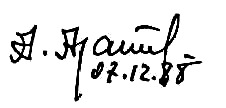
Signature of: anatoly mayorov